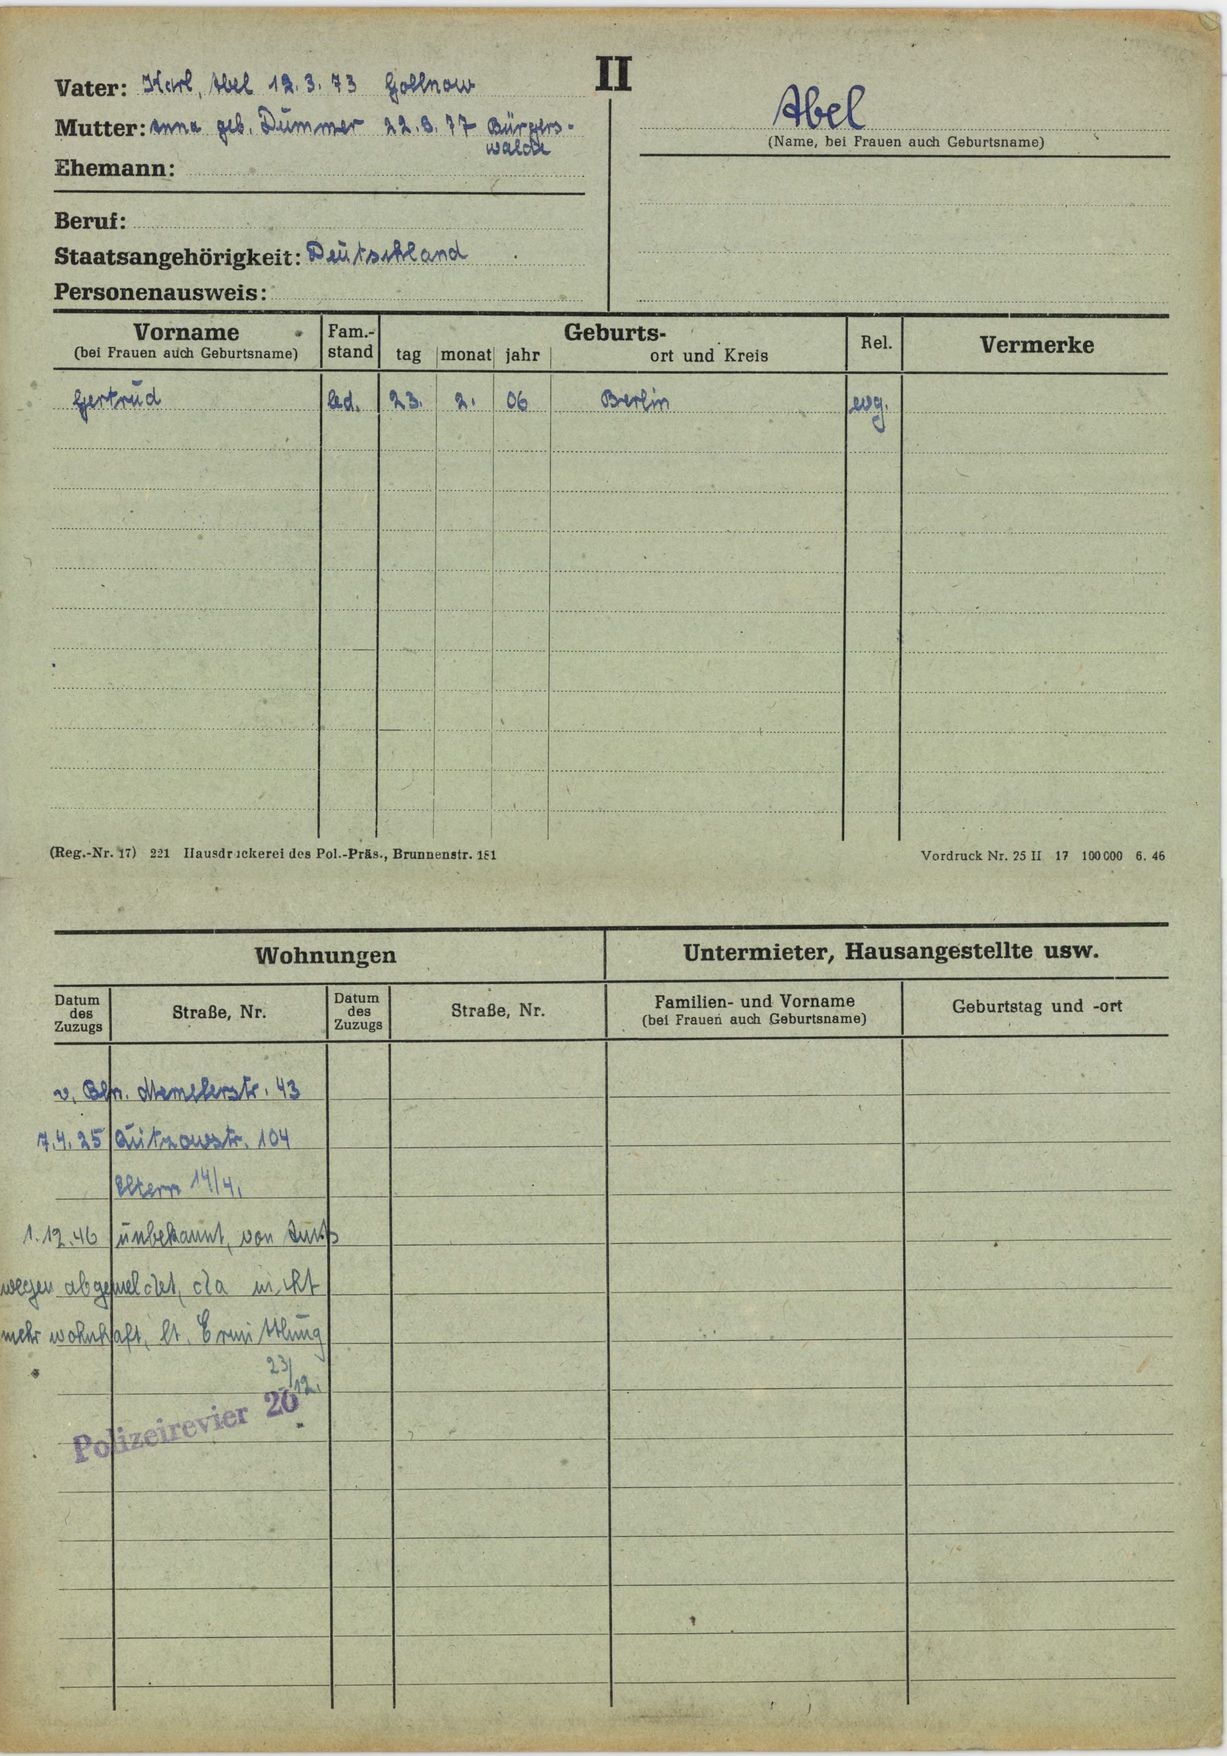
Abel